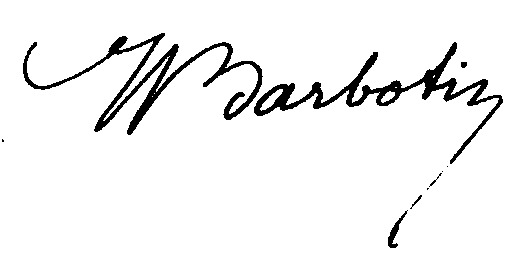
Signature of: william barbotin